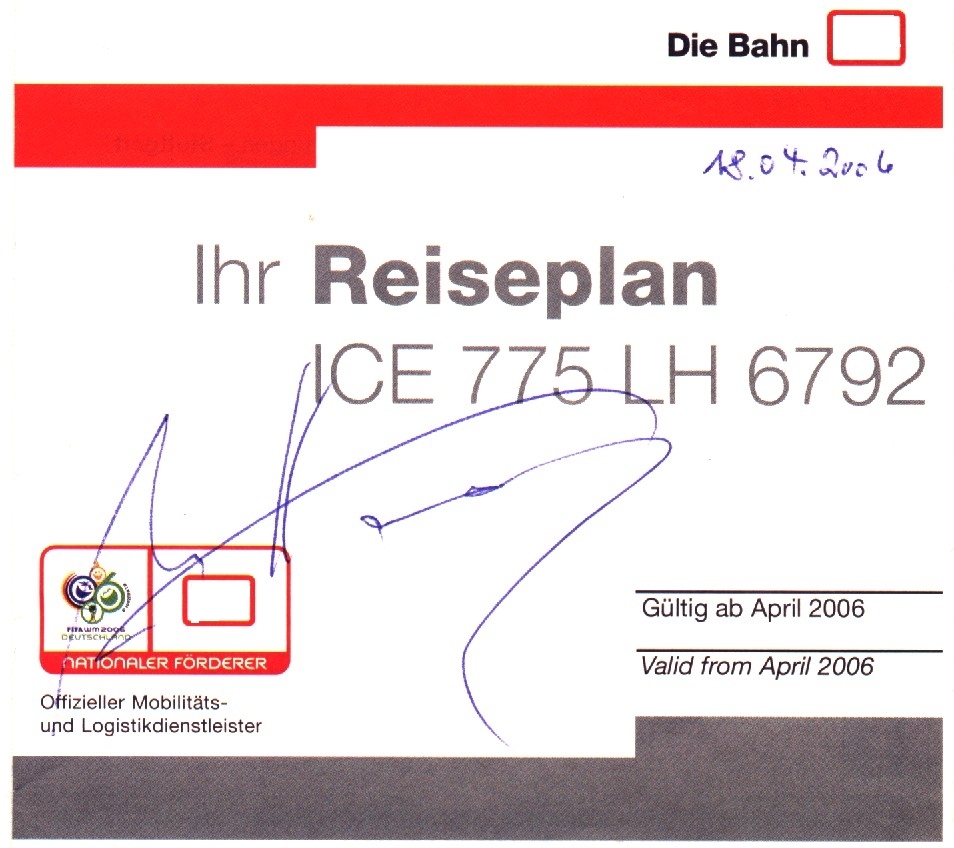
Signature of: ludwig haas